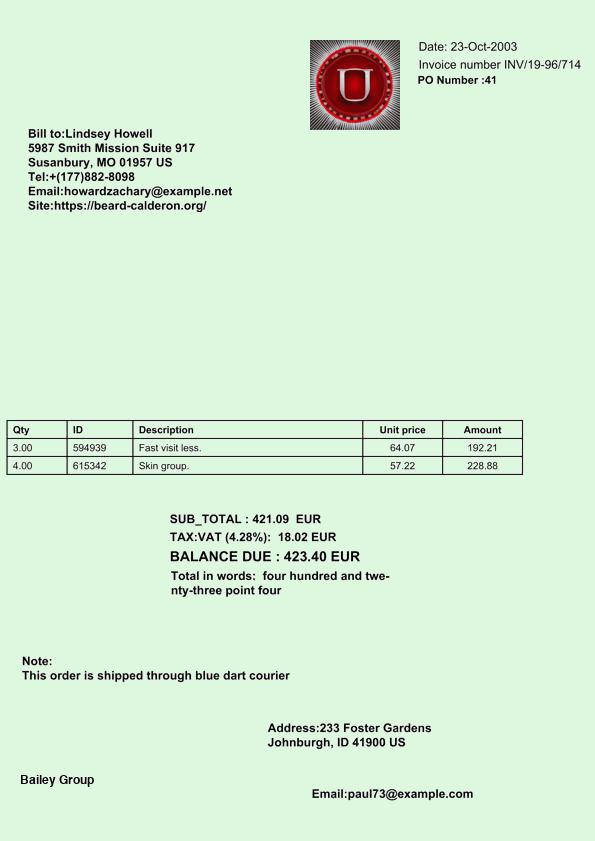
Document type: Invoice